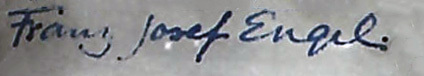
Signature of: franz joseph engel